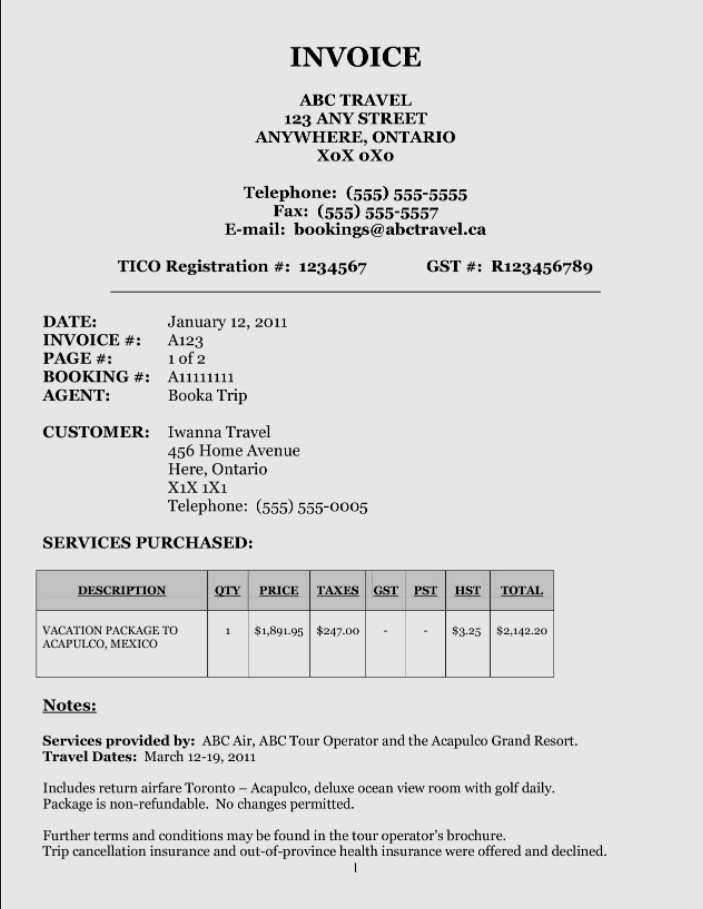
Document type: Invoice